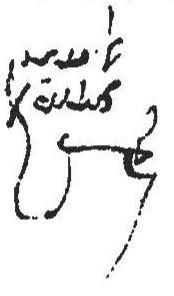
Signature of: eliʻezer ibn shangi